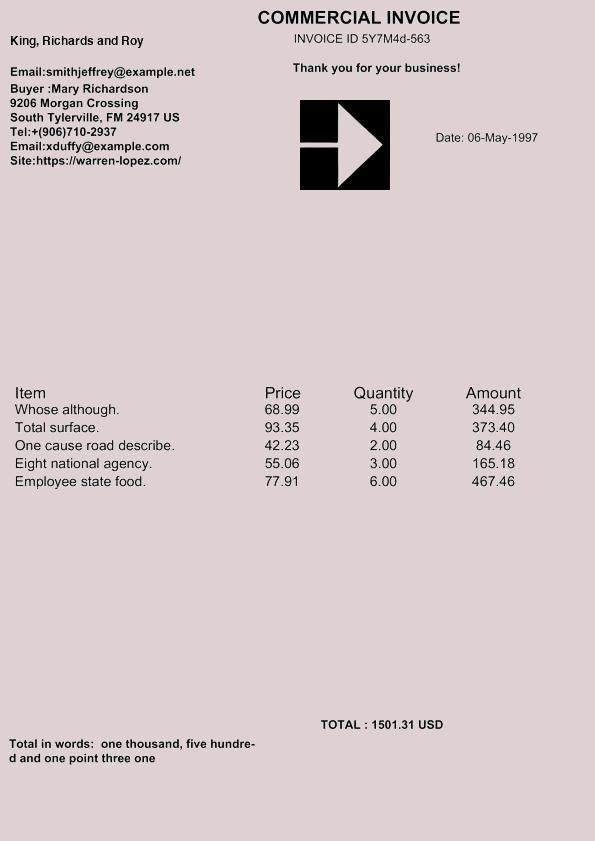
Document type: Invoice